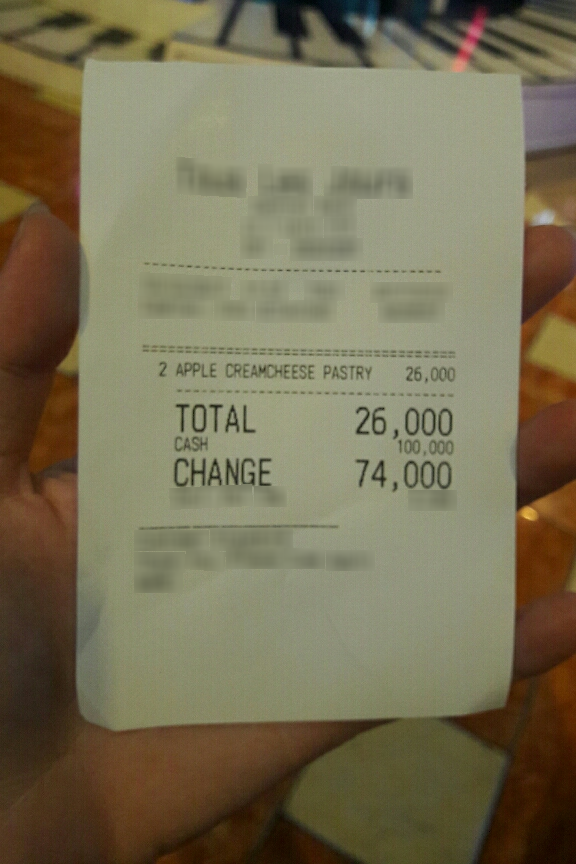
Extraction:
receipt: line_items: name: APPLE CREAMCHEESE PASTRY
price: 26,000
qty: 2
total: 26,000